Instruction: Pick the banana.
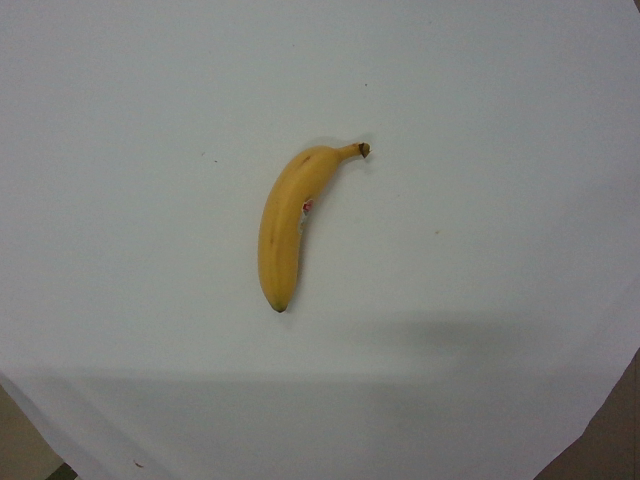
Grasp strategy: vertical